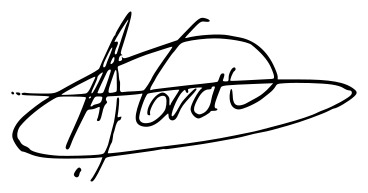
Signature of: maría agustina garcía elez